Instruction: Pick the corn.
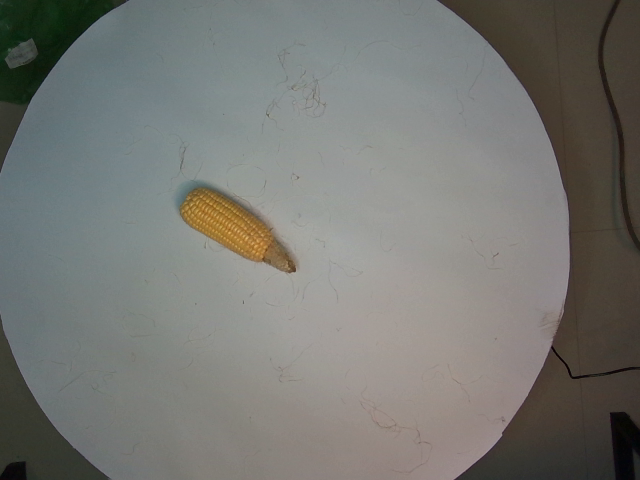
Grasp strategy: vertical